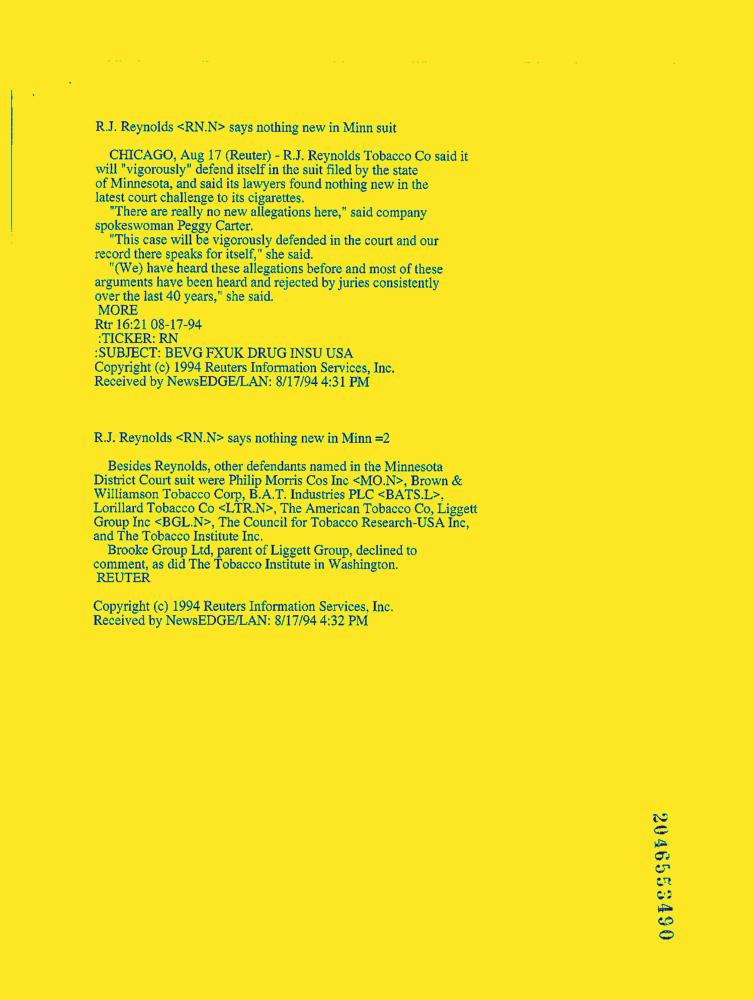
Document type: News-Article